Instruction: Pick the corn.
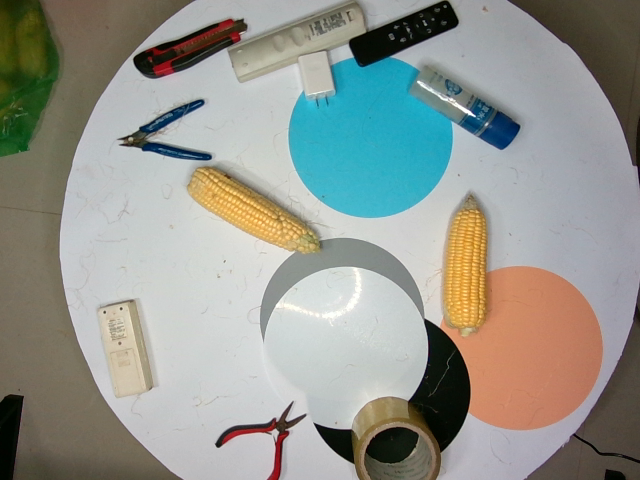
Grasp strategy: vertical